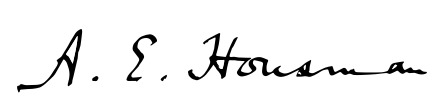
Signature of: alfred edward housman